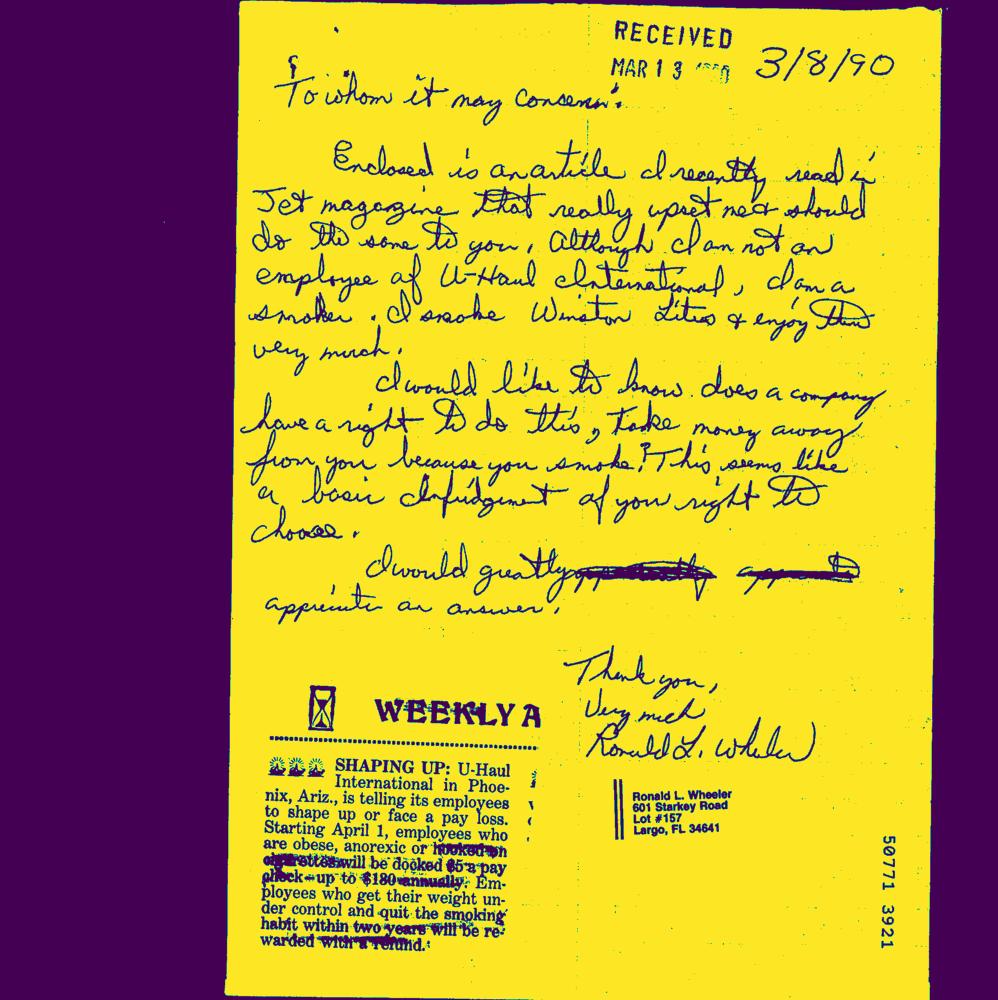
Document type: Hand-Written